Question: What type of tax is indicated in the document, personal property or real estate?
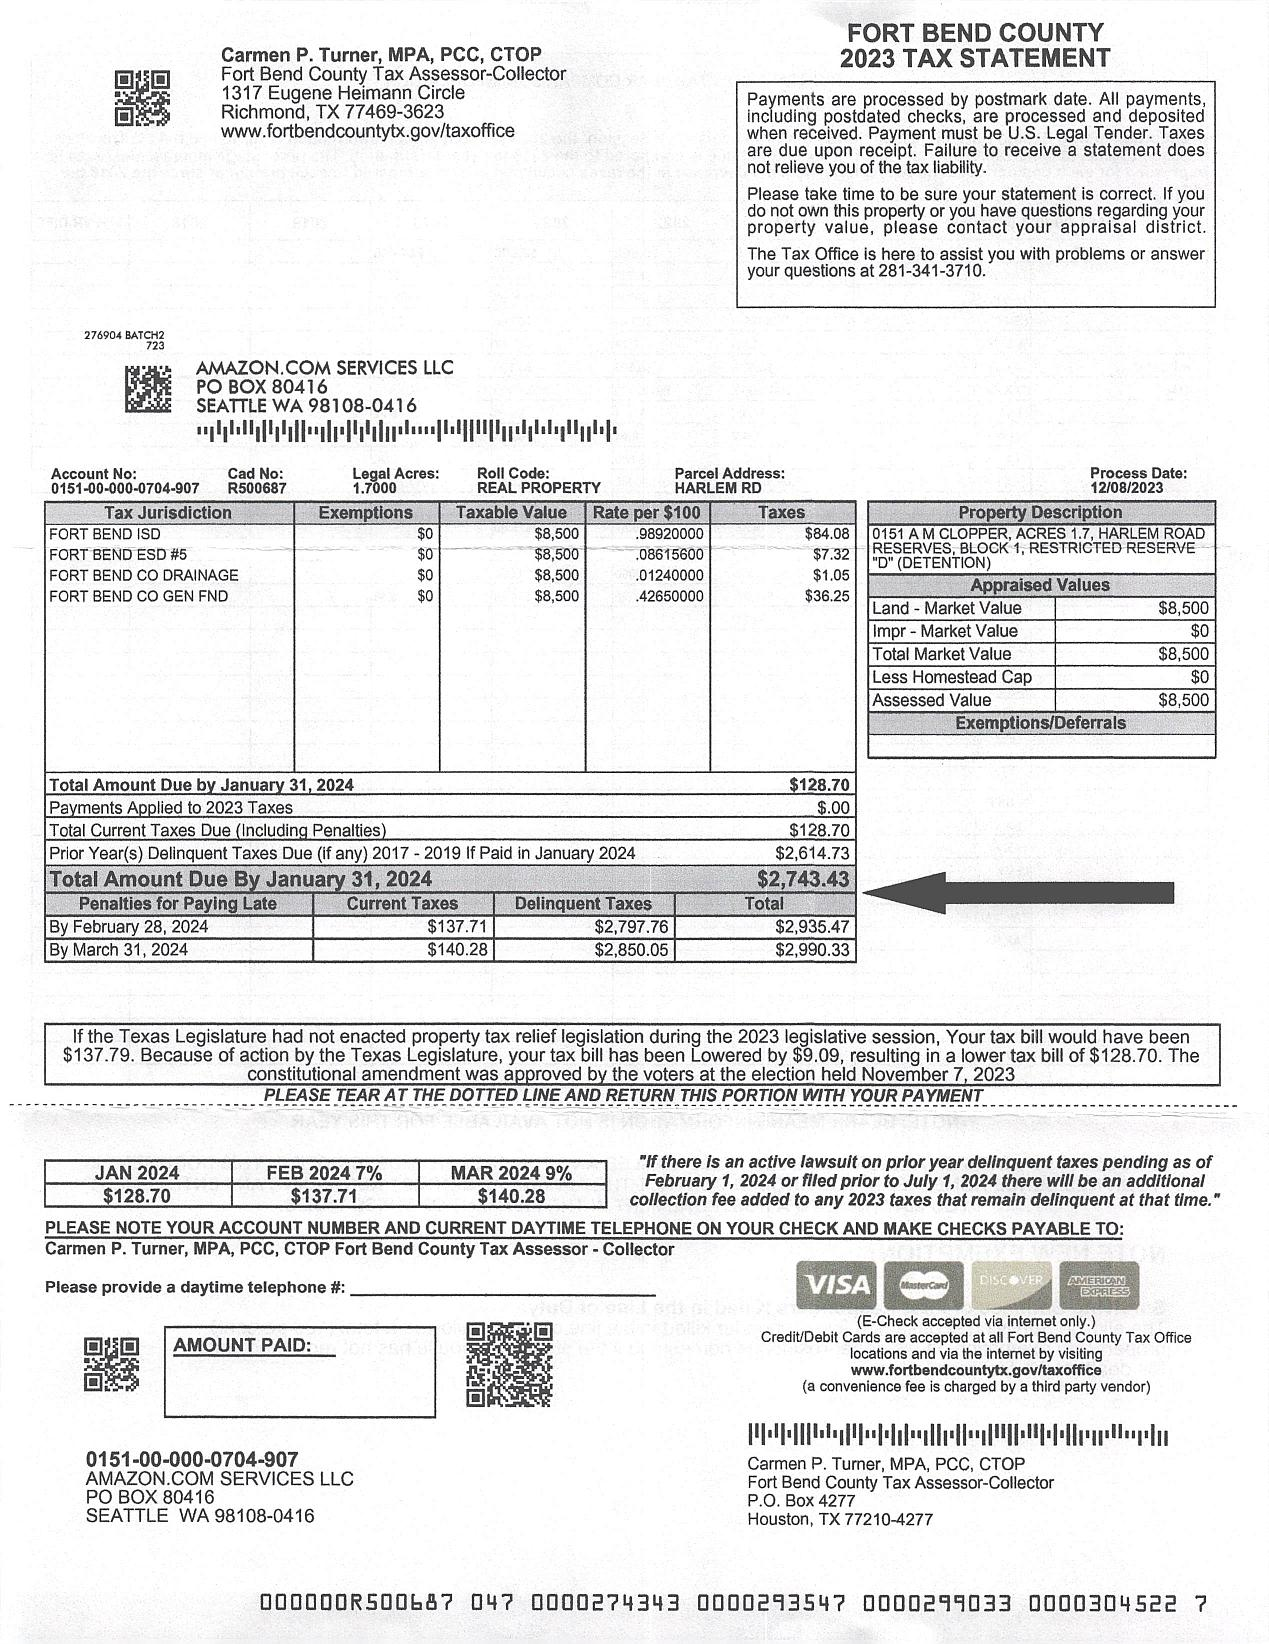
Answer: "REAL PROPERTY"